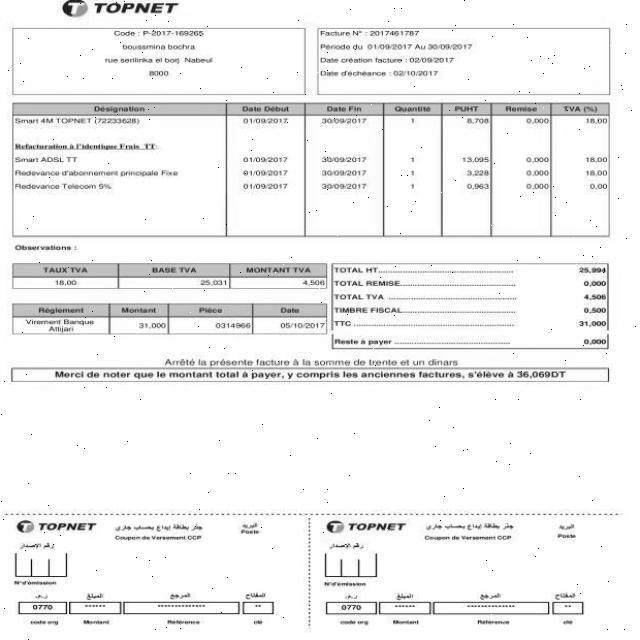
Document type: Invoice